Question: What appears to be the issue?
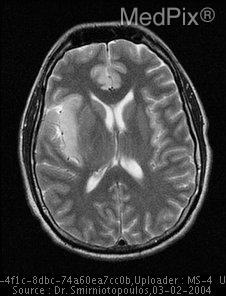
Answer: The findings suggest MRI revealed increased T2 signal intensity in R frontotemporal region, as well as insular gyri, right worse than left.  R cingulate gyrus noted to have increased signal intensity compared to L side.  Mild effacement of right lateral ventricle is also seen.. MRI revealed increased T2 signal intensity in R frontotemporal region, as well as insular gyri, right worse than left. Both cingulate gyri have increased signal intensity.  Mild effacement of right lateral ventricle.. The patient might have a history of 34 yo man from Guantanamo Bay presents with confusion.  On day of presentation, he was discovered by roommates  to be confused and drooling,  oriented only to person.  Following treatment at ED in Cuba, he was evacuated stateside for further care..